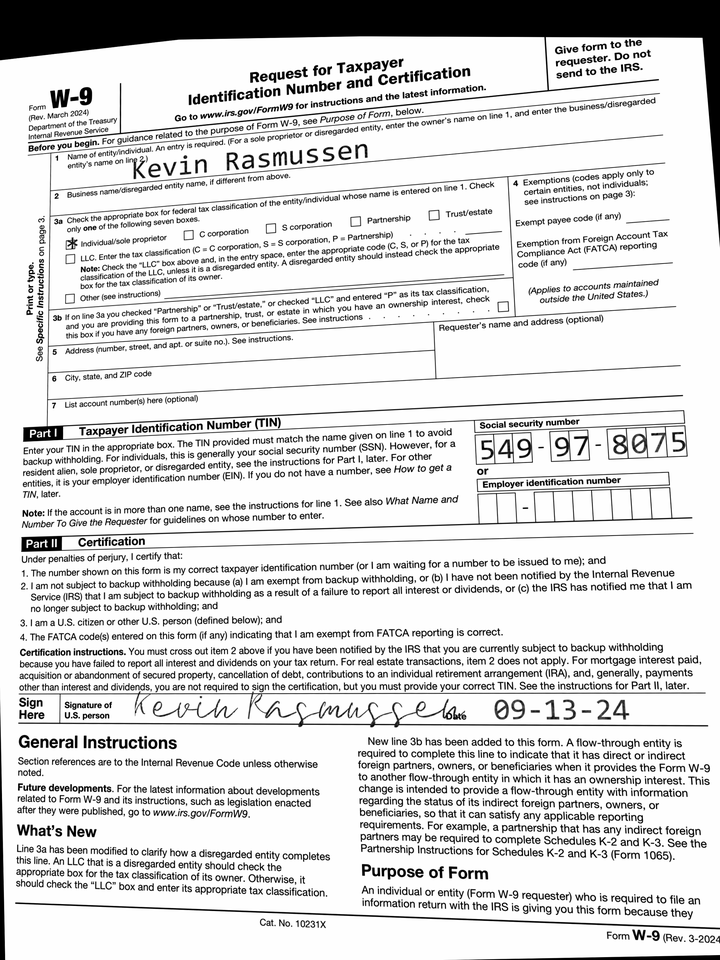
cbx: yes
ssn: 549978075
enm: Kevin Rasmussen
sdt: 09-13-24